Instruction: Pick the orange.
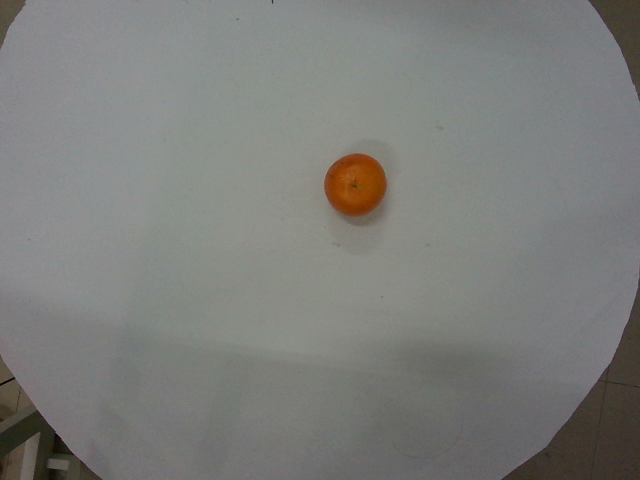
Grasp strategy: vertical